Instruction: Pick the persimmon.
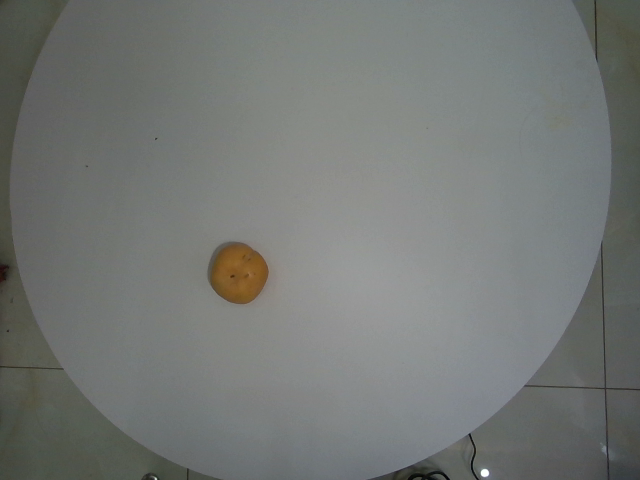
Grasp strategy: vertical